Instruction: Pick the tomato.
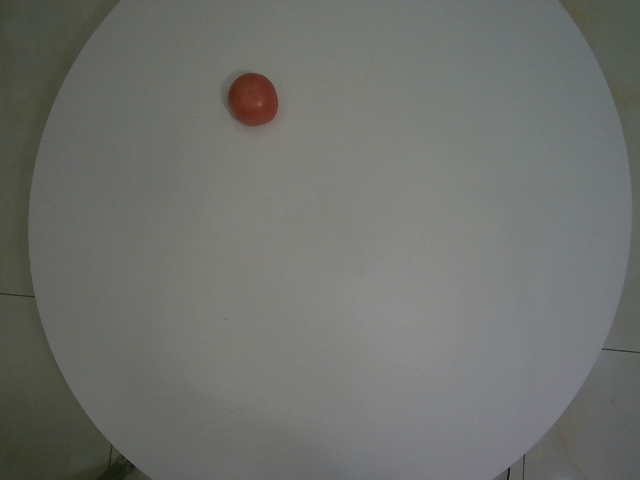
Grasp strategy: vertical